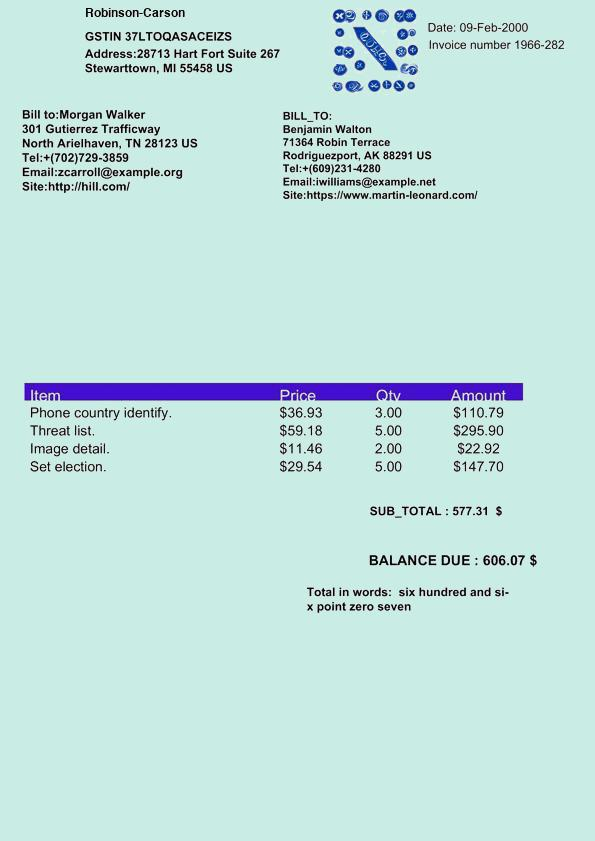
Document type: Invoice